Question: Which state is mentioned in the document?
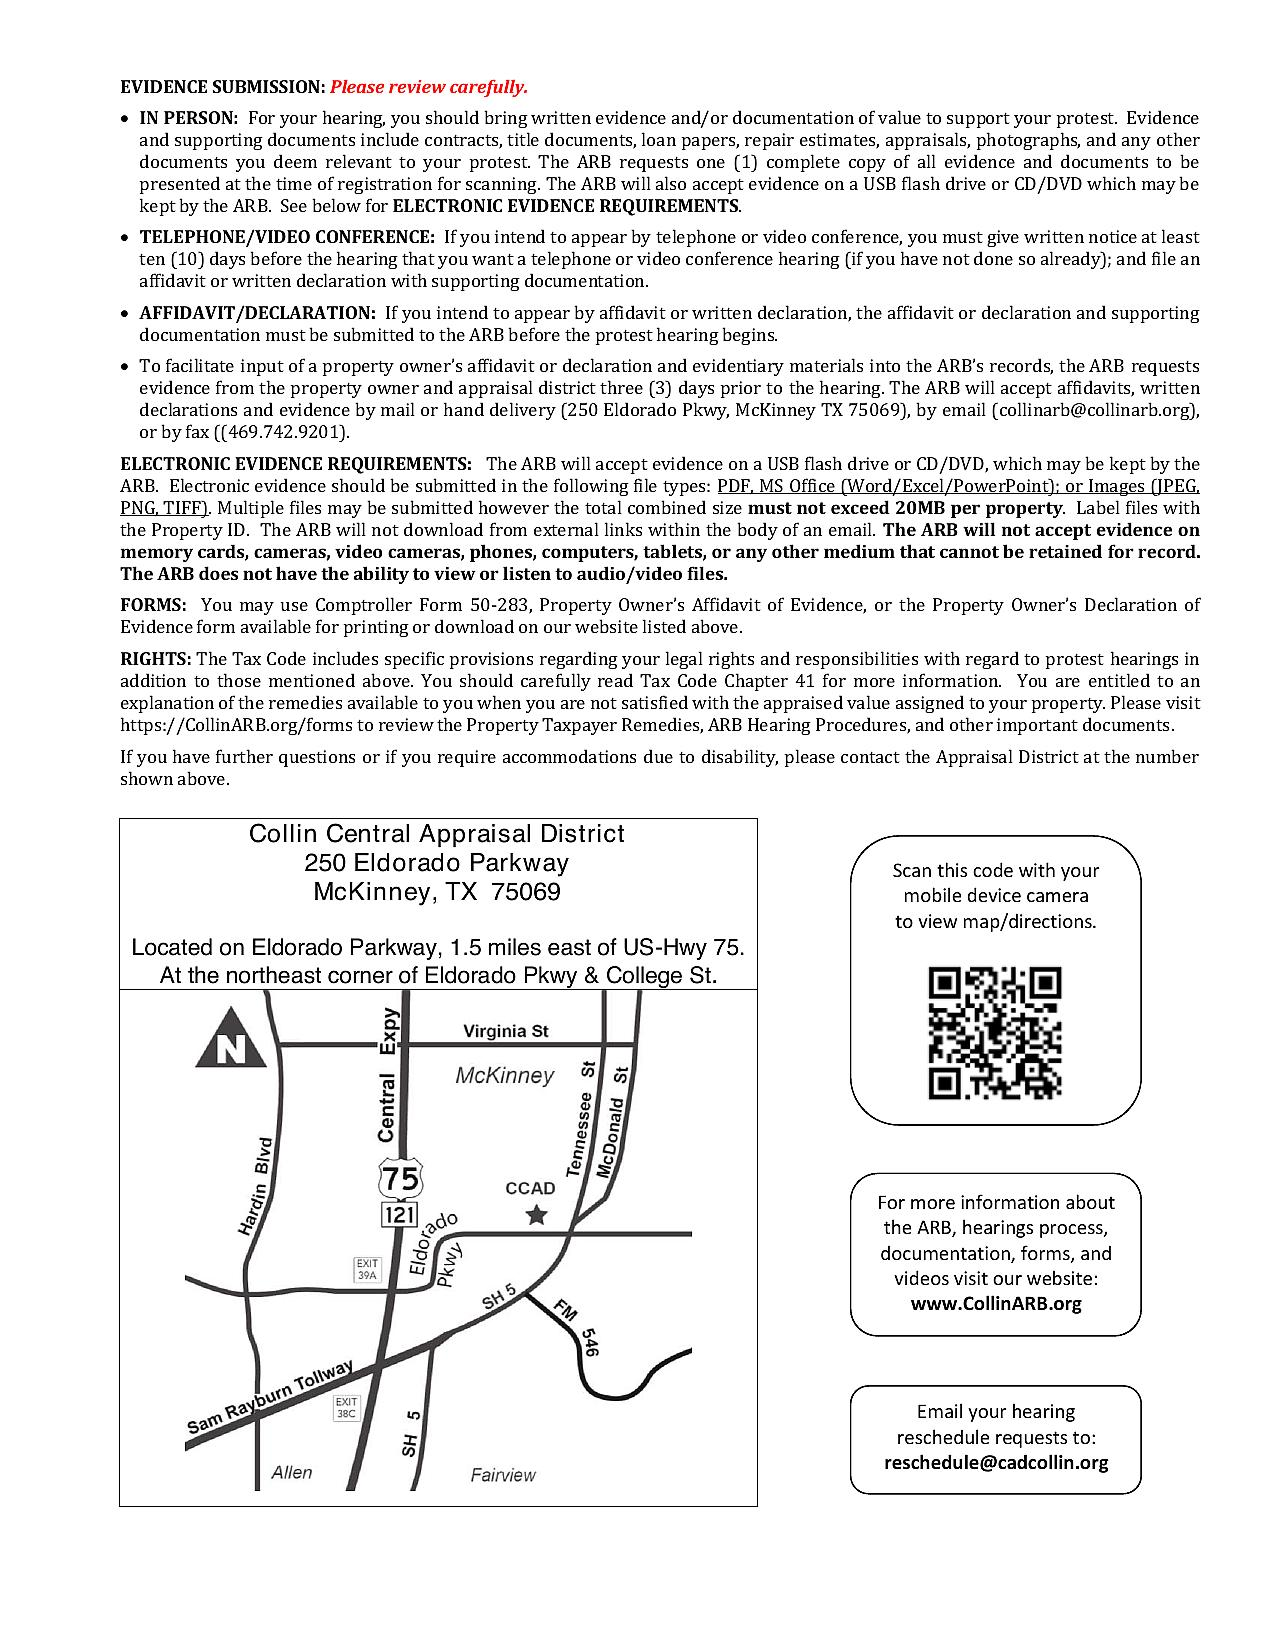
Answer: "TX"